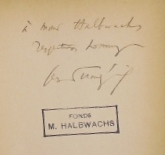
Signature of: georges dumézil